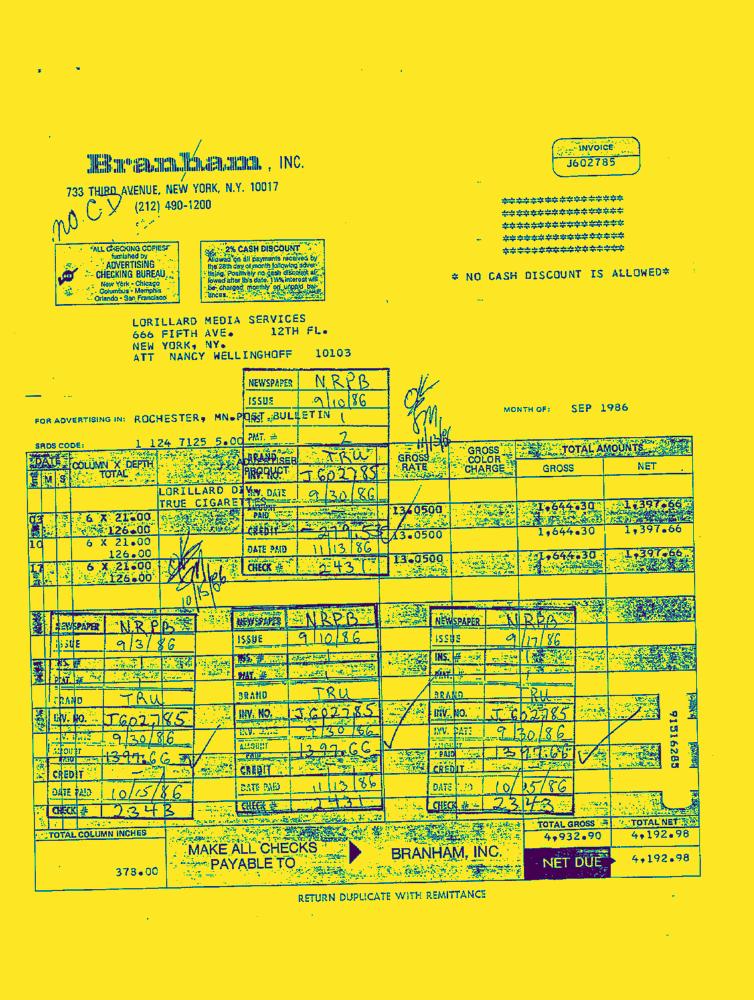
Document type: Invoice-Doc